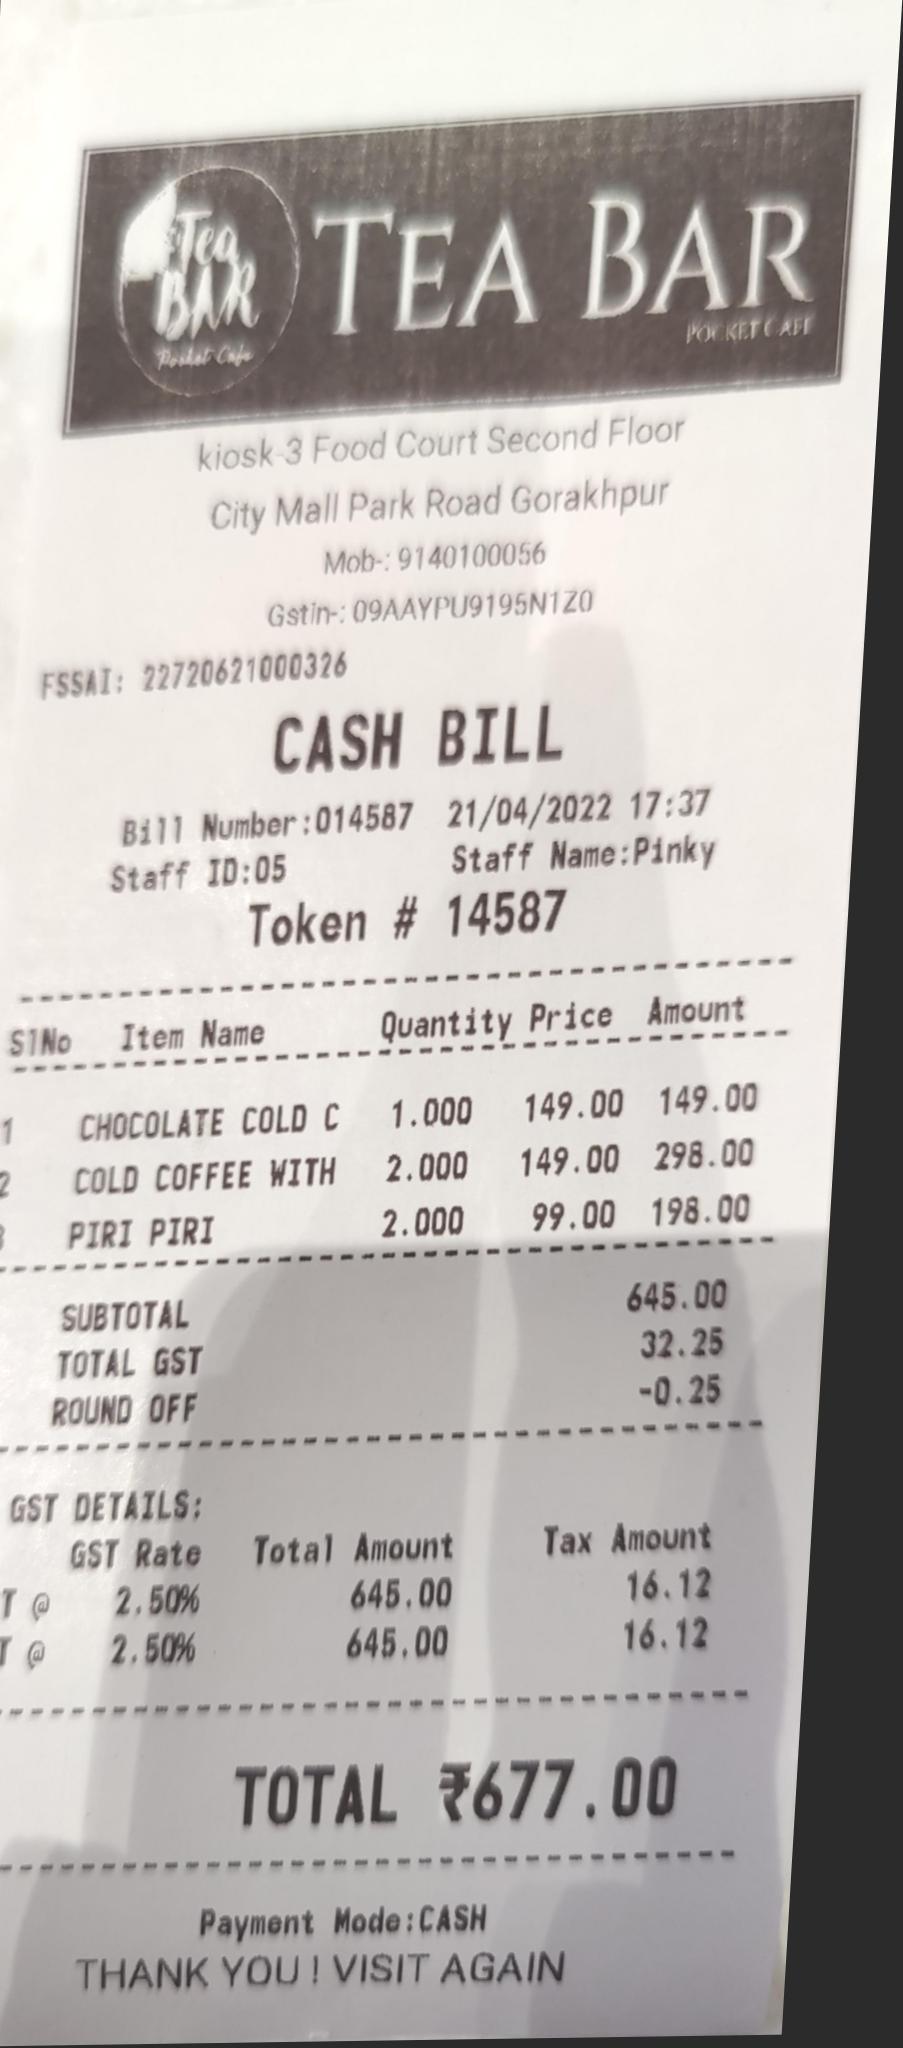
gt_parse: date: 21/04/2022
criticals: name: Total
price: 677.00
store: TEA BAR